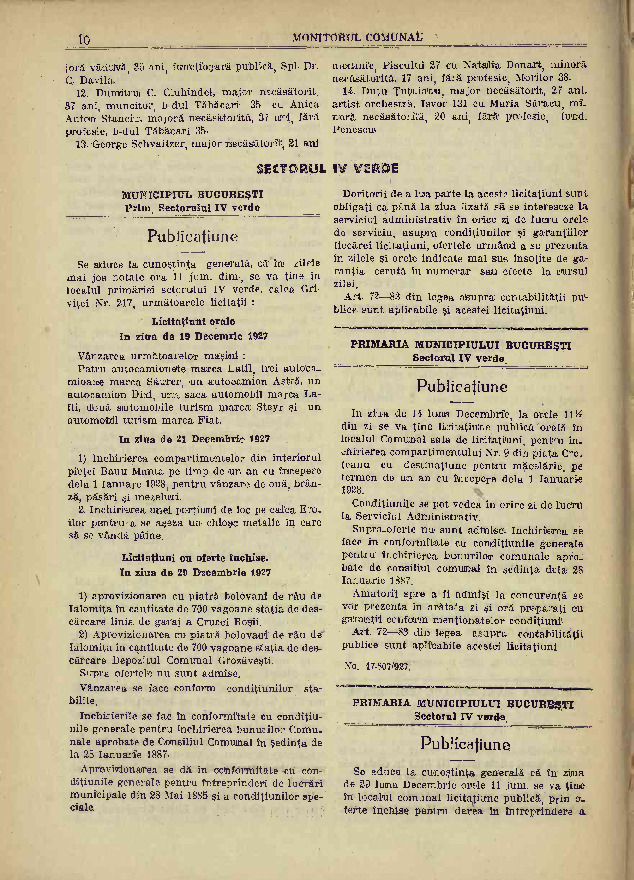
Signature of: dumitru prunariu 9